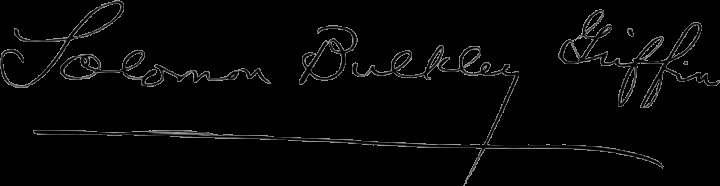
Signature of: solomon bulkley griffin